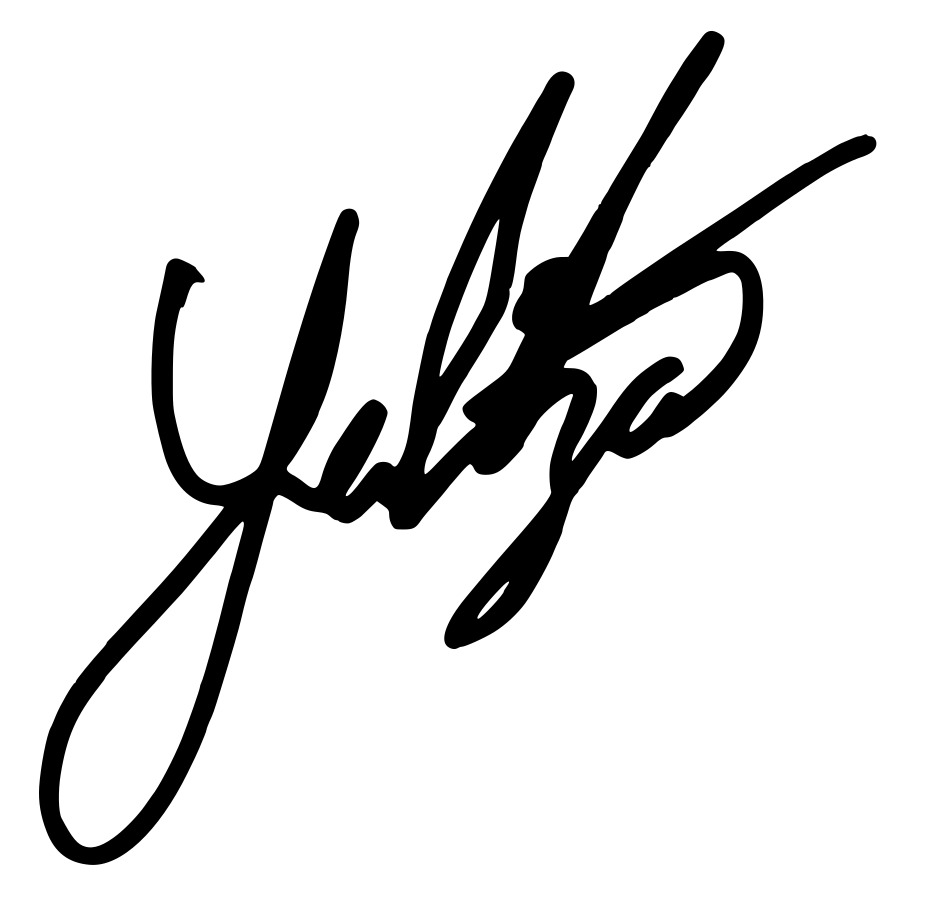
Signature of: yalitza aparicio